Question: In what way does the history help explain the case?
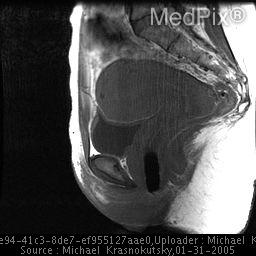
Answer: The patient's history of 36 yo female presents with intermenstrual bleeding for several month.  The bleeding is now increased in the amount with cramping. is key in understanding the case.